Question: What is the address or location of the property listed in the document?
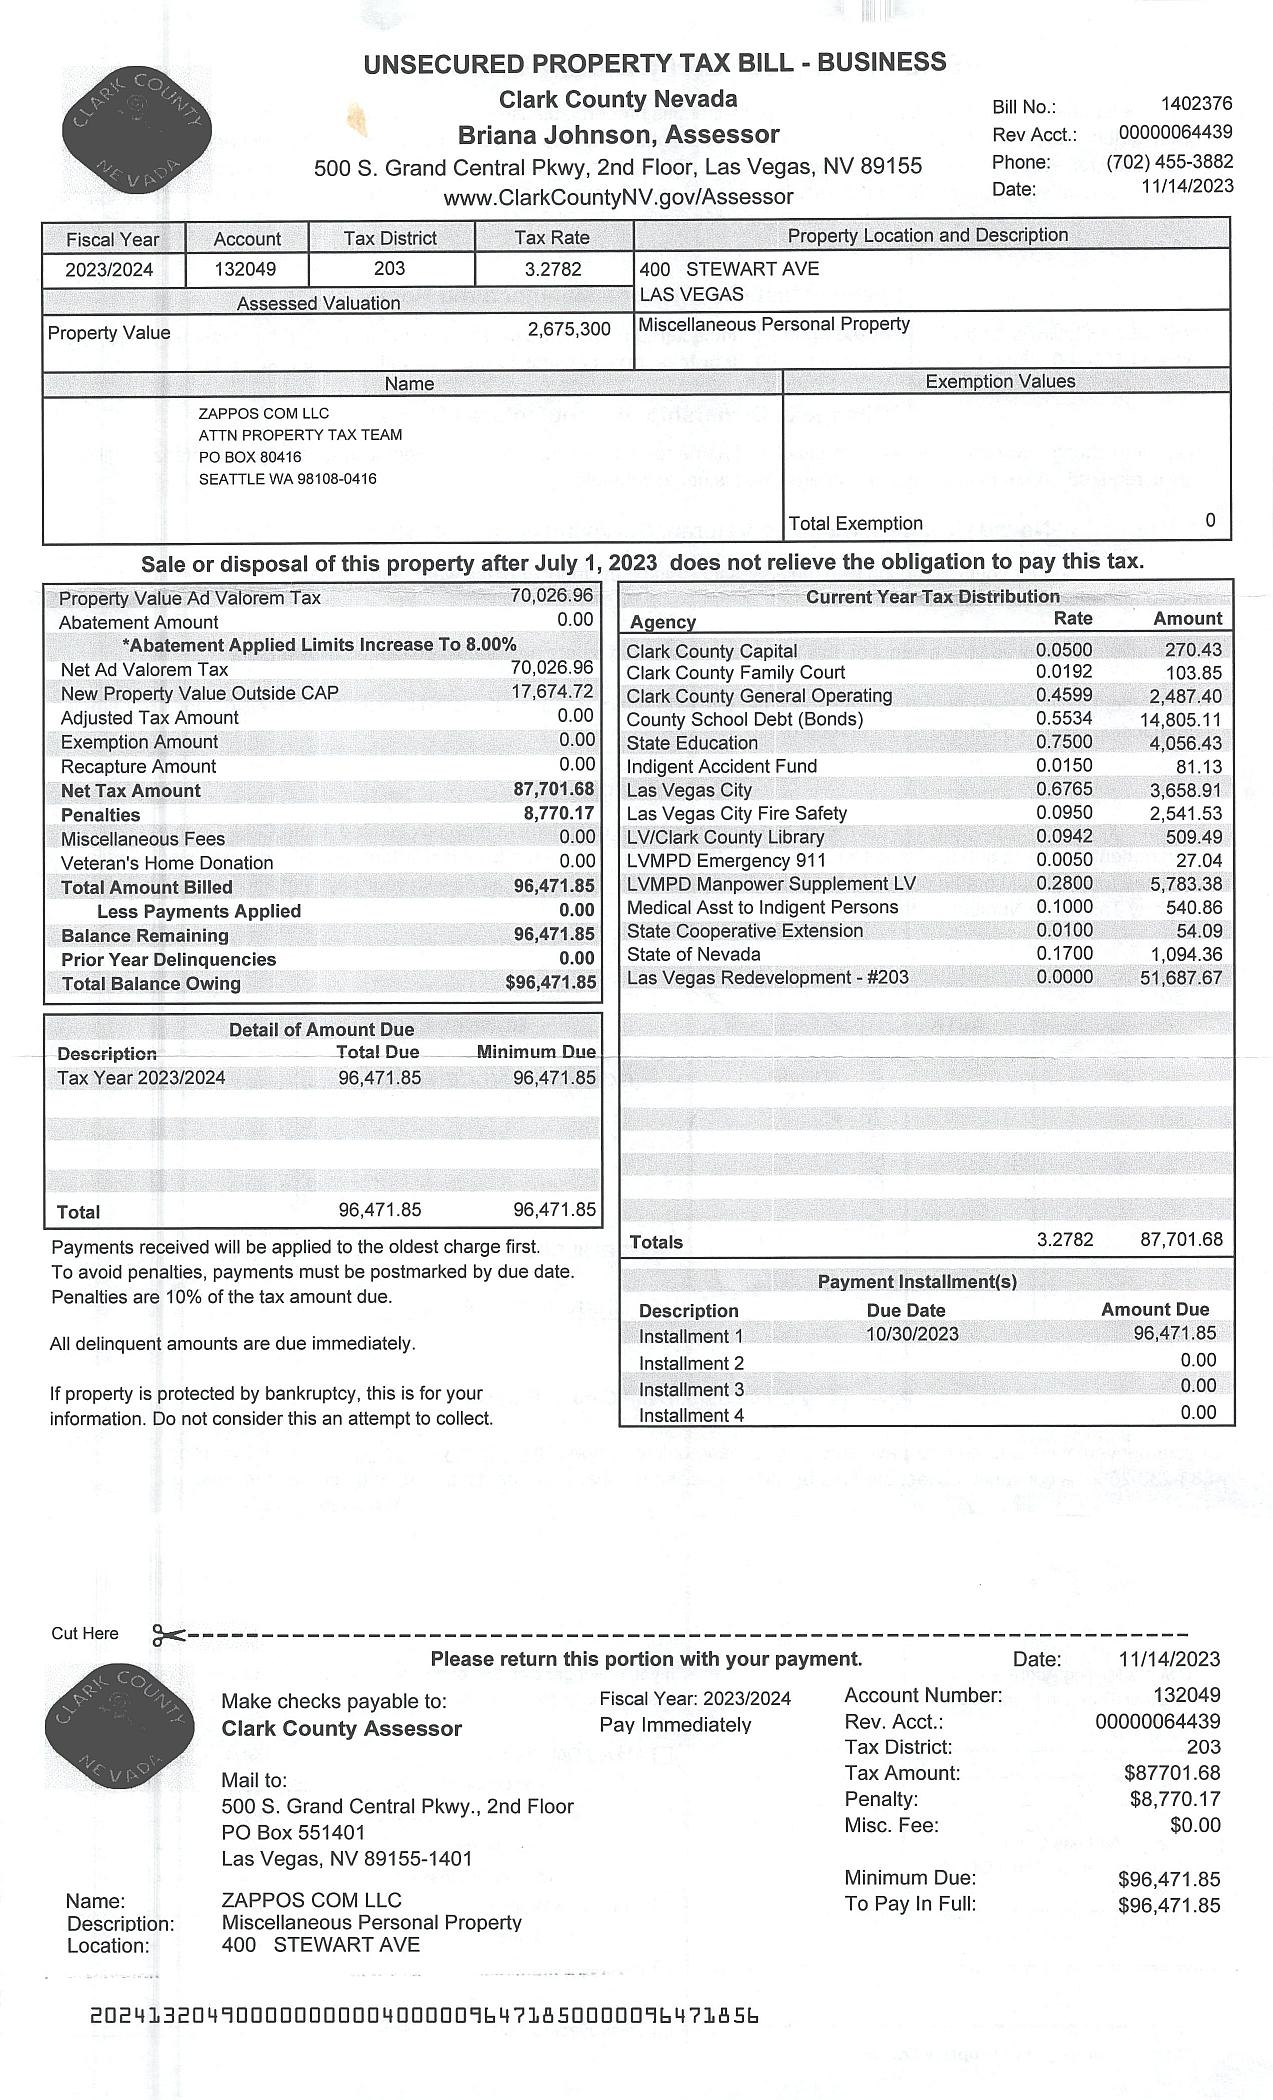
Answer: "400 STEWART AVE LAS VEGAS"